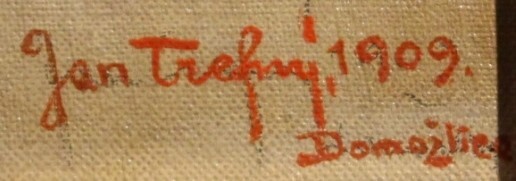
Signature of: jan trefný